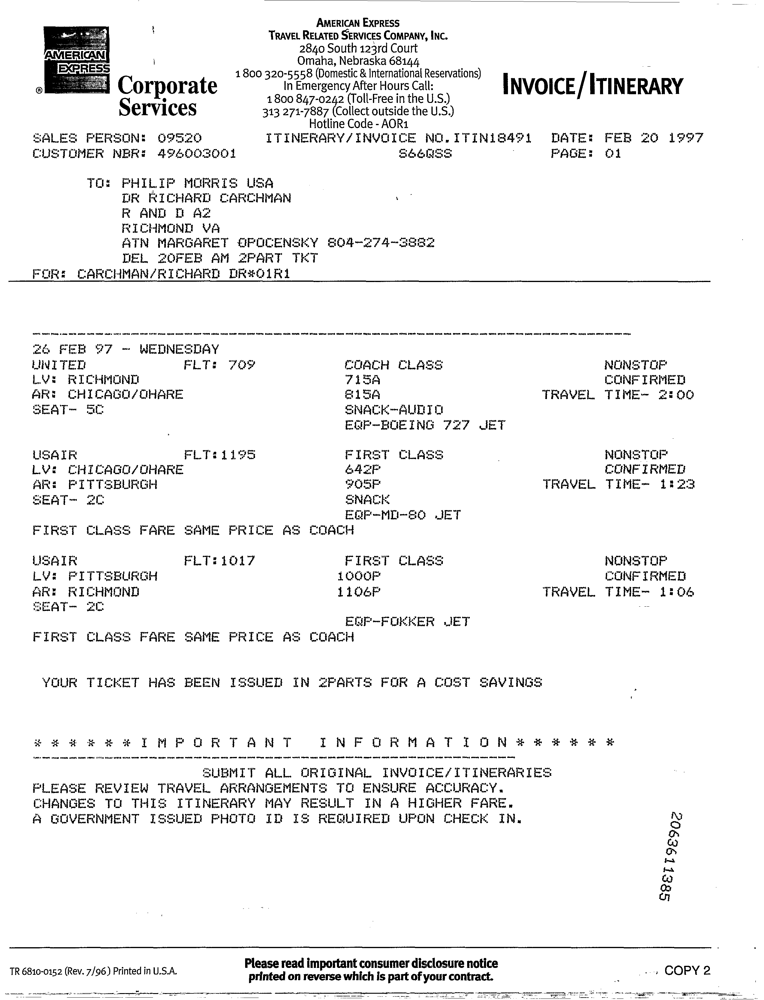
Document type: Invoice